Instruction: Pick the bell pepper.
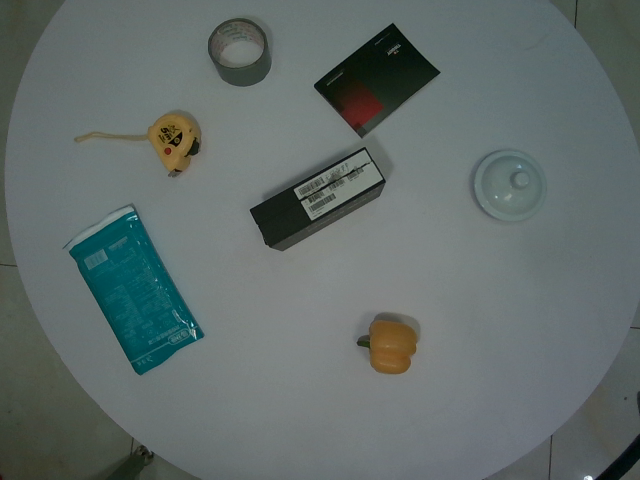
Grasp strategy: vertical